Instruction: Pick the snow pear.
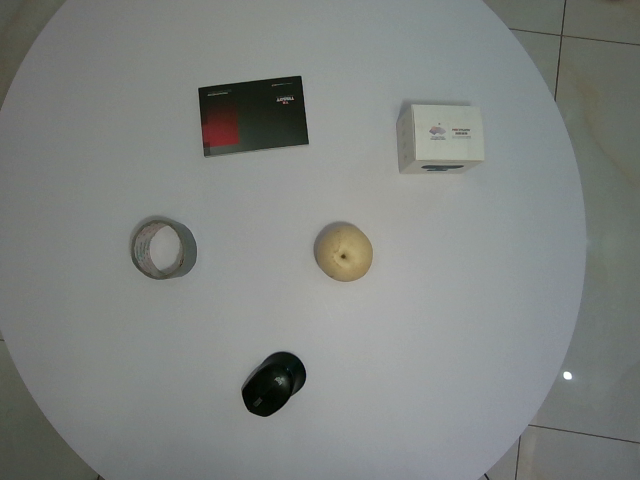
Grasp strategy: vertical